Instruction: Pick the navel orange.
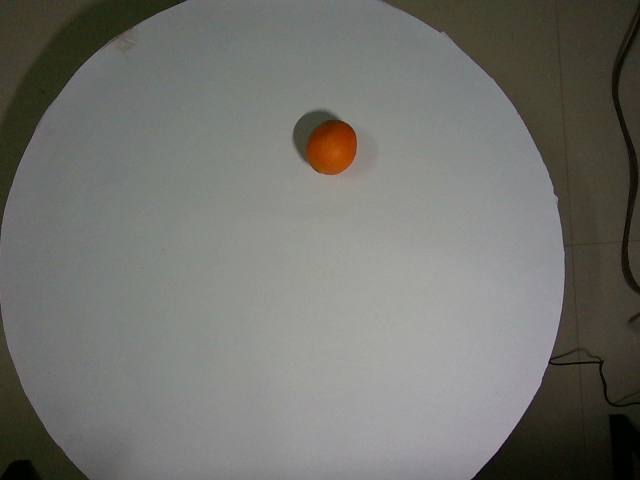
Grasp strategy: vertical